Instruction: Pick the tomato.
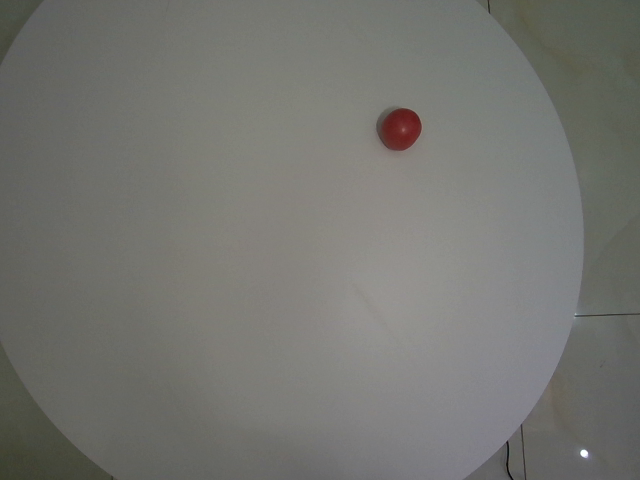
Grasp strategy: vertical